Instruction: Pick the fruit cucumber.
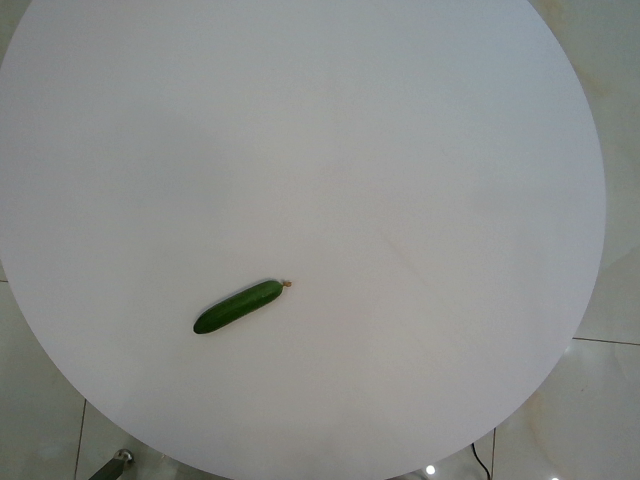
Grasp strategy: vertical